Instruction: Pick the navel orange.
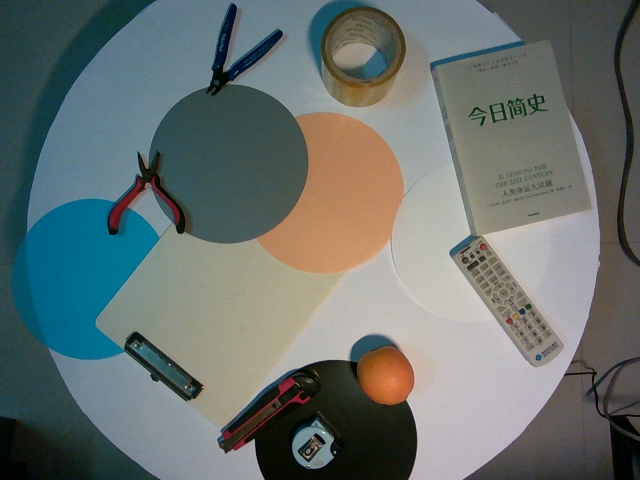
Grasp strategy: vertical